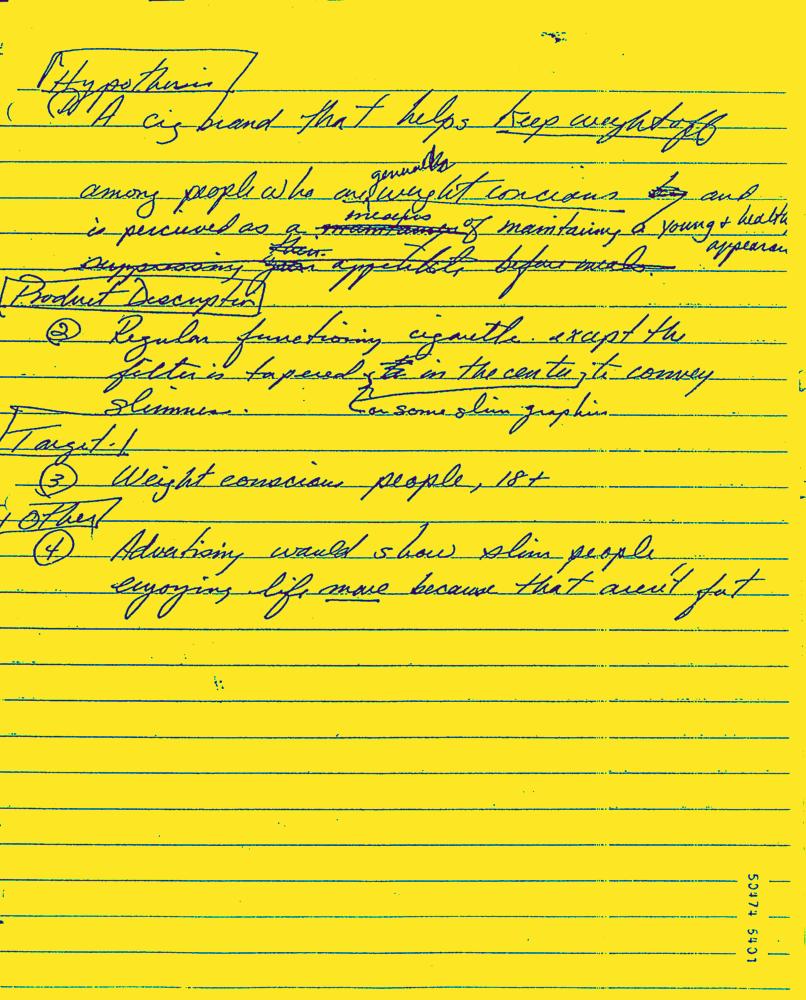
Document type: Hand-Written